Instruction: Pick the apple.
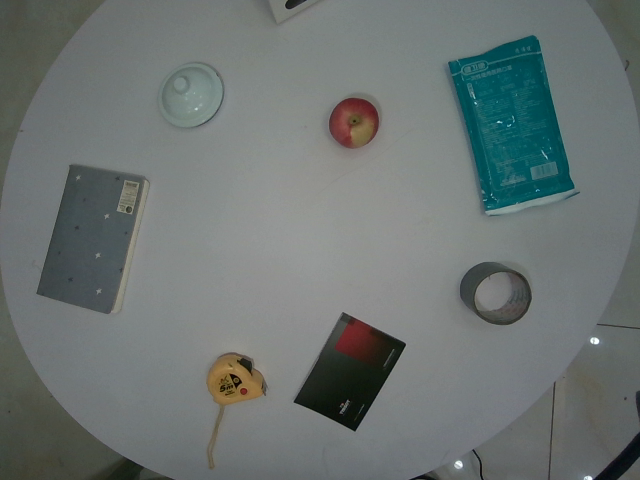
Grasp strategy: vertical